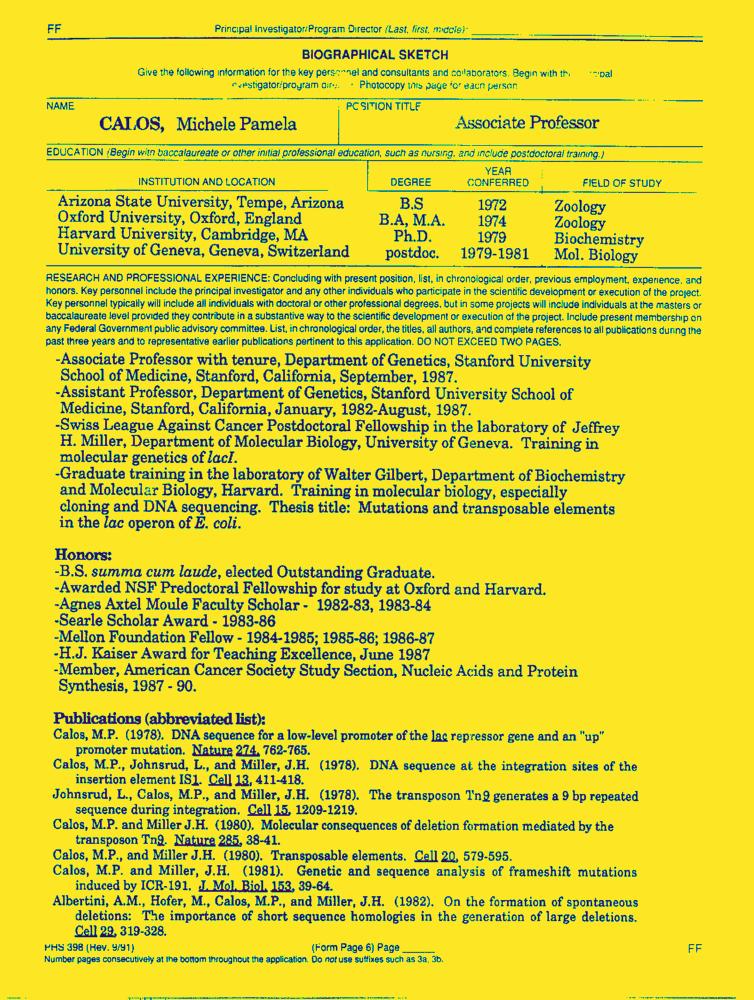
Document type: Resume-Doc